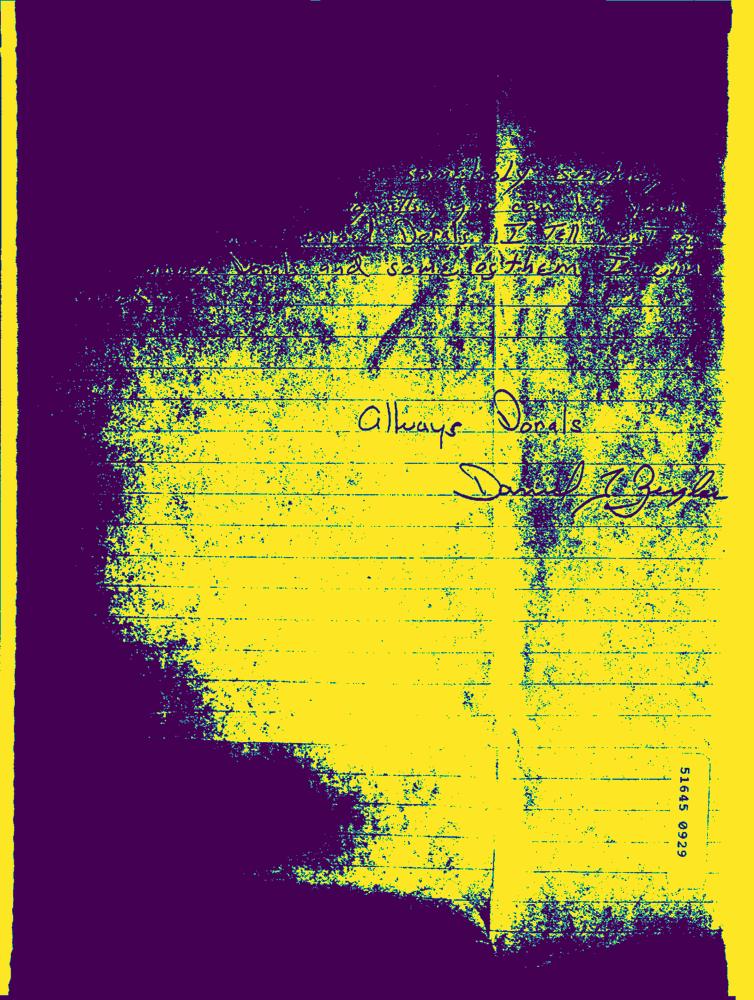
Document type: Hand-Written